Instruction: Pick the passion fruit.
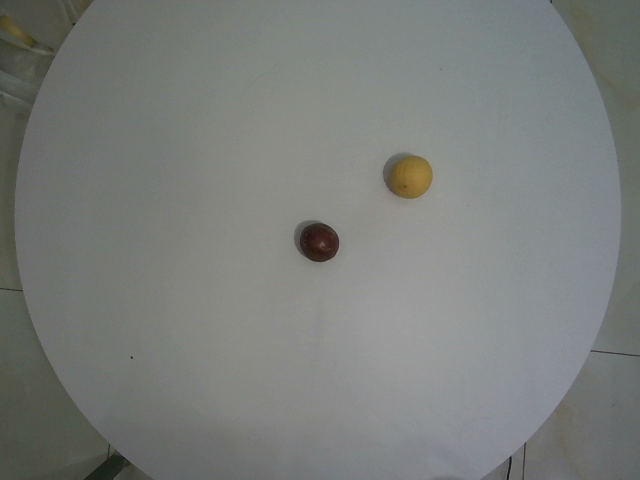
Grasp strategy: vertical